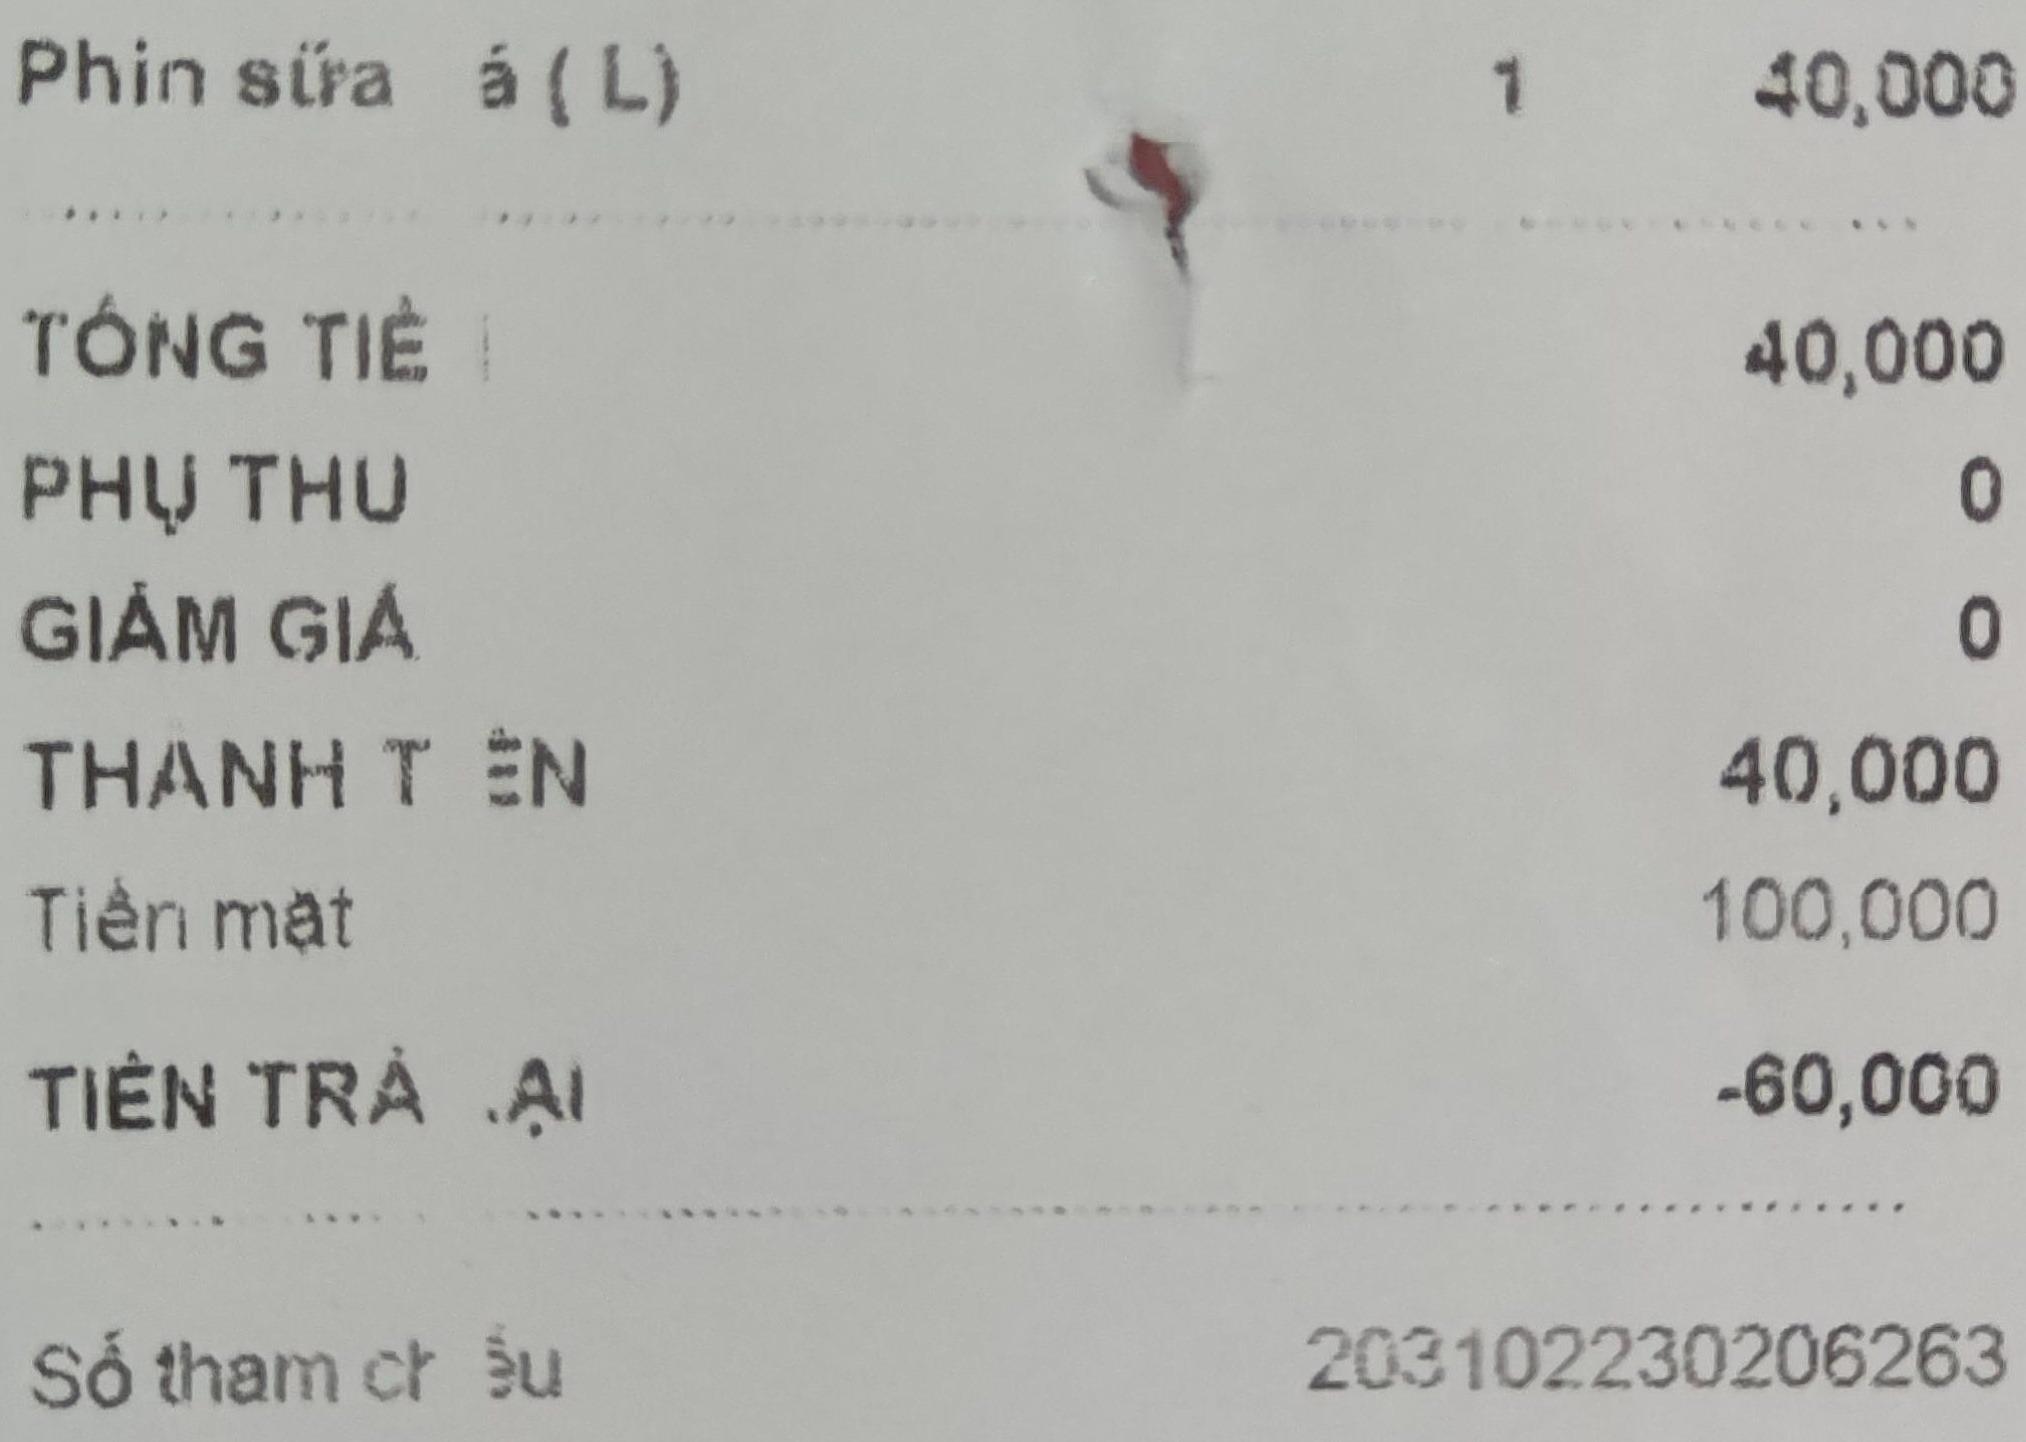
Phin sữa đá (L) 1 40,000

TỔNG TIỀN 40,000
PHỤ THU 0
GIẢM GIÁ 0
THANH TOÁN 40,000
Tiền mặt 100,000
TIỀN TRẢ LẠI -60,000

Số tham chiếu 203102230206263